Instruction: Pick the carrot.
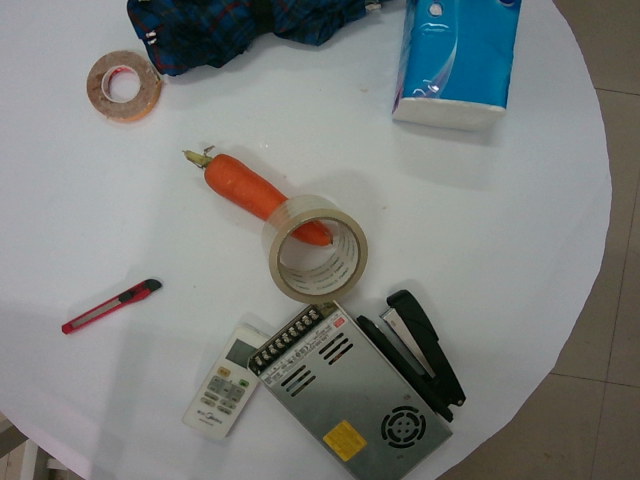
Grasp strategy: vertical